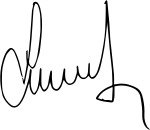
Signature of: meral akşener